Question: How does the patient history play a role?
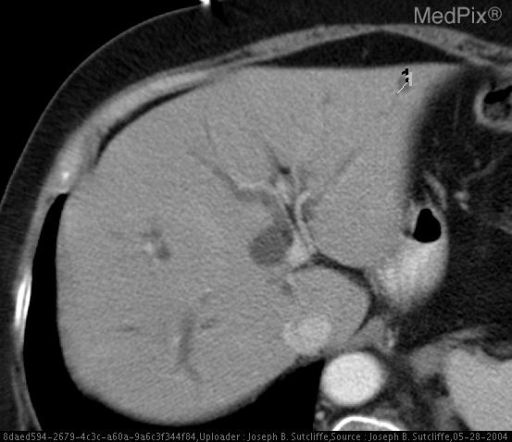
Answer: The patient's history of Painless jaundice. is key in understanding the case.